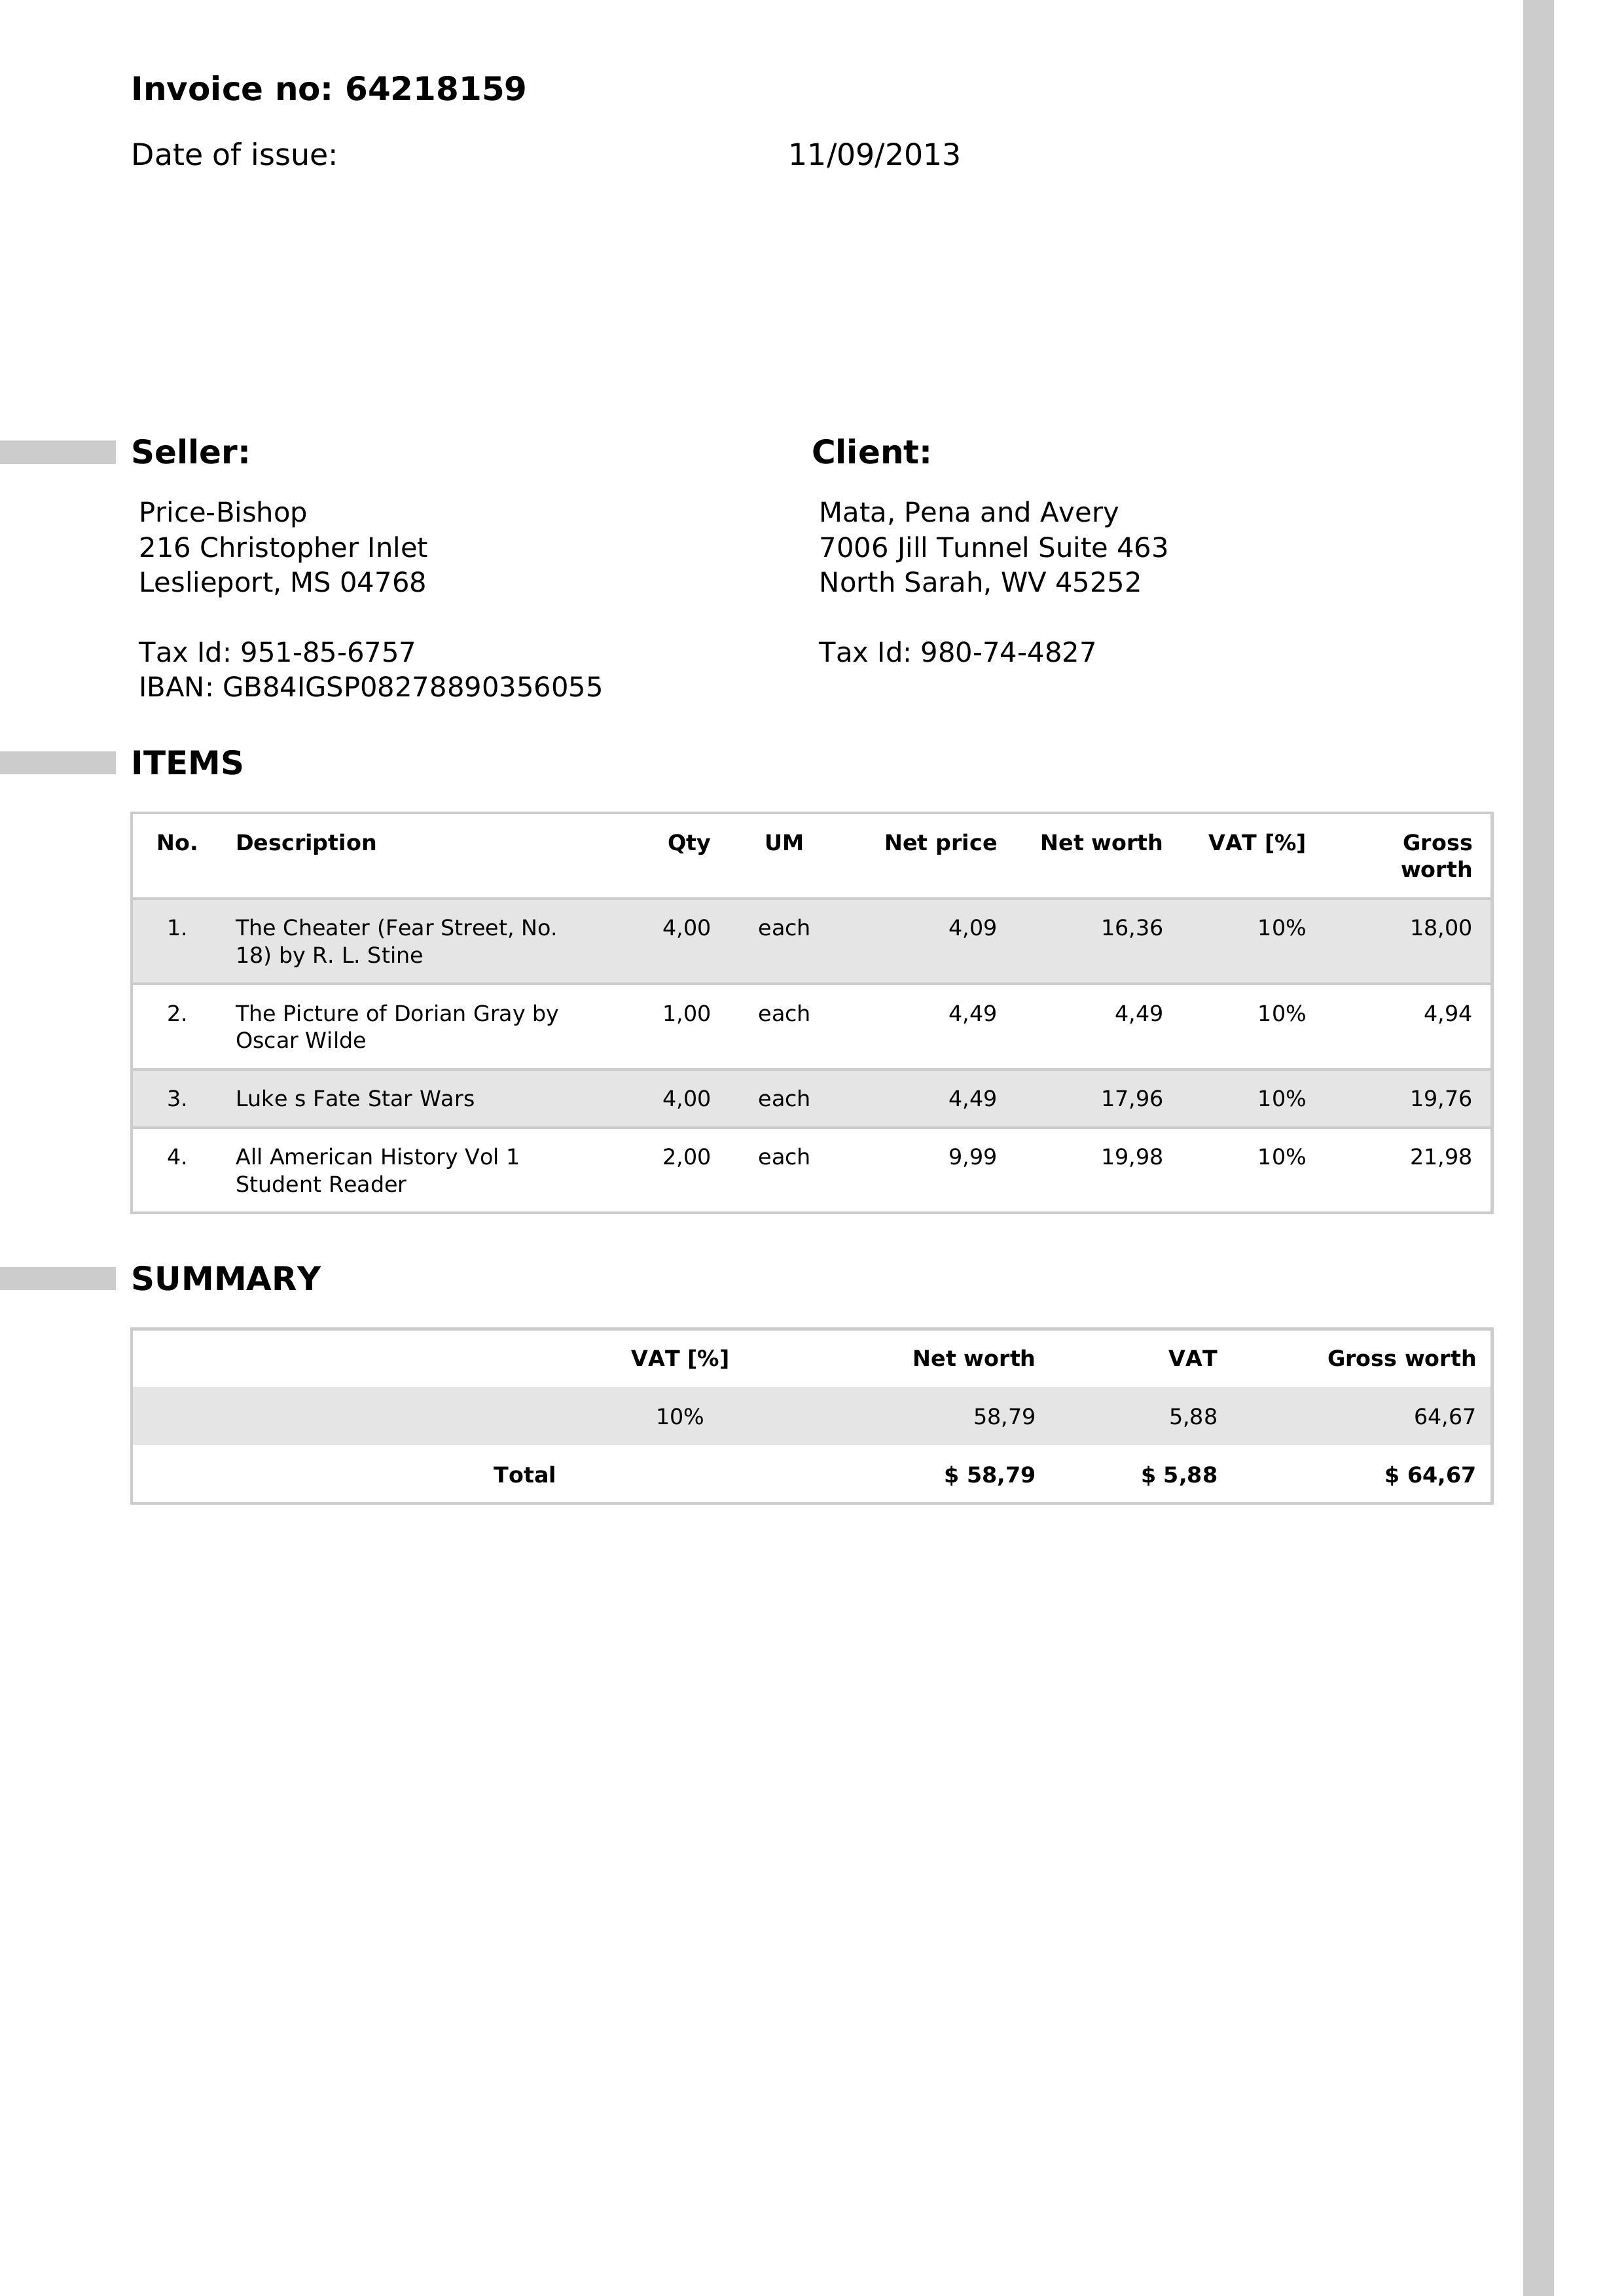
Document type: Invoice